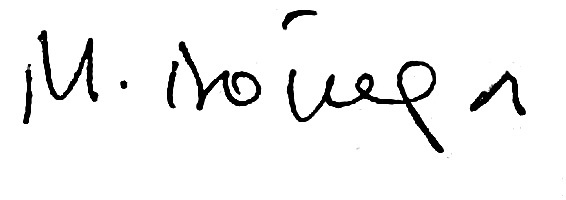
Signature of: marino dónega